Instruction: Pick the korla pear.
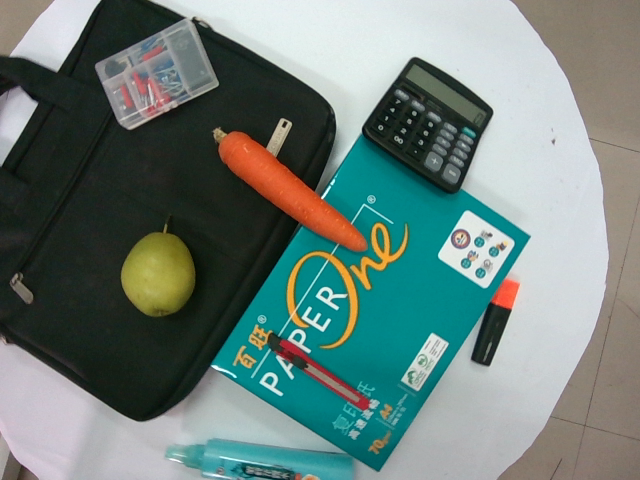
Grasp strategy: vertical